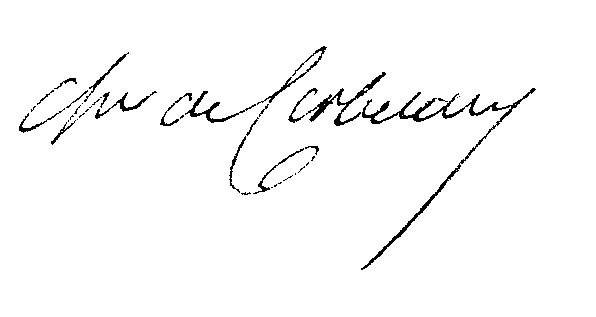
Signature of: louis chicoilet de corbigny